Question: What appears to be the issue?
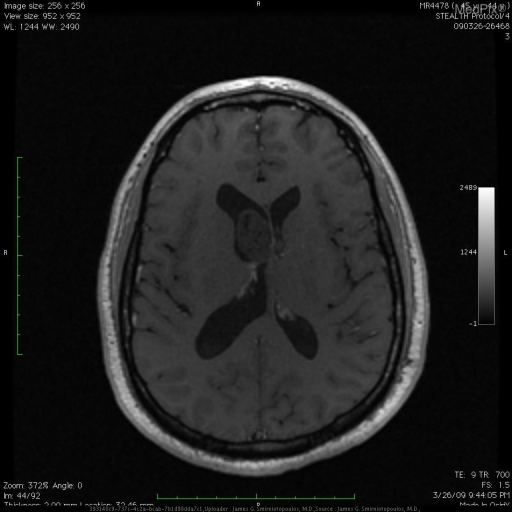
Answer: The findings suggest There is a mass in the frontal horn of the right lateral ventricle.  The lesion appears attached to medial, rather than the lateral wall.

This lesion does not enhance after Gadolinium injection.. There is a slightly heterogeneous mass in the frontal horn of the right lateral ventricle.  This lesion does not enhance.. The patient might have a history of 44 yo man with headaches.